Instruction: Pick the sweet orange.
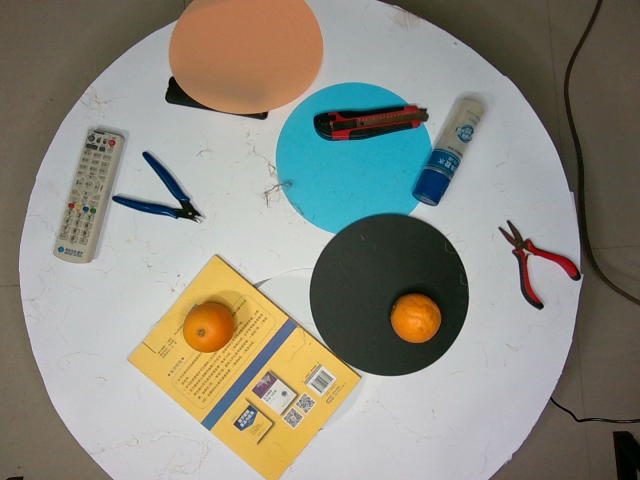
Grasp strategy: vertical